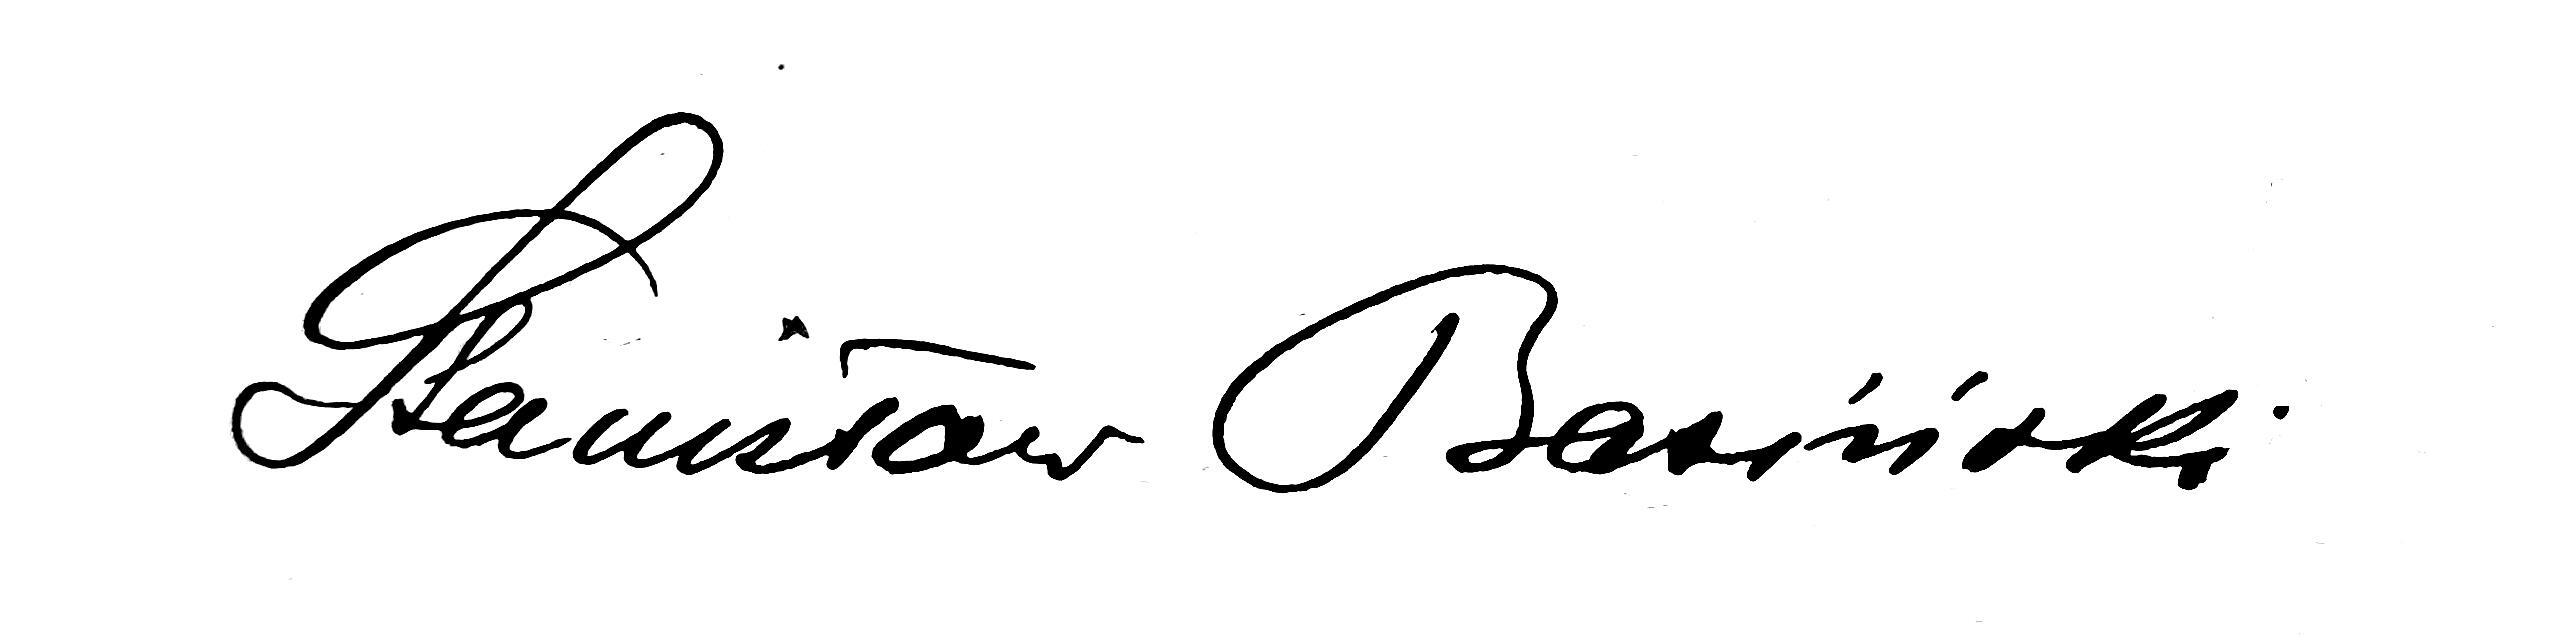
Signature of: stanisław basiński